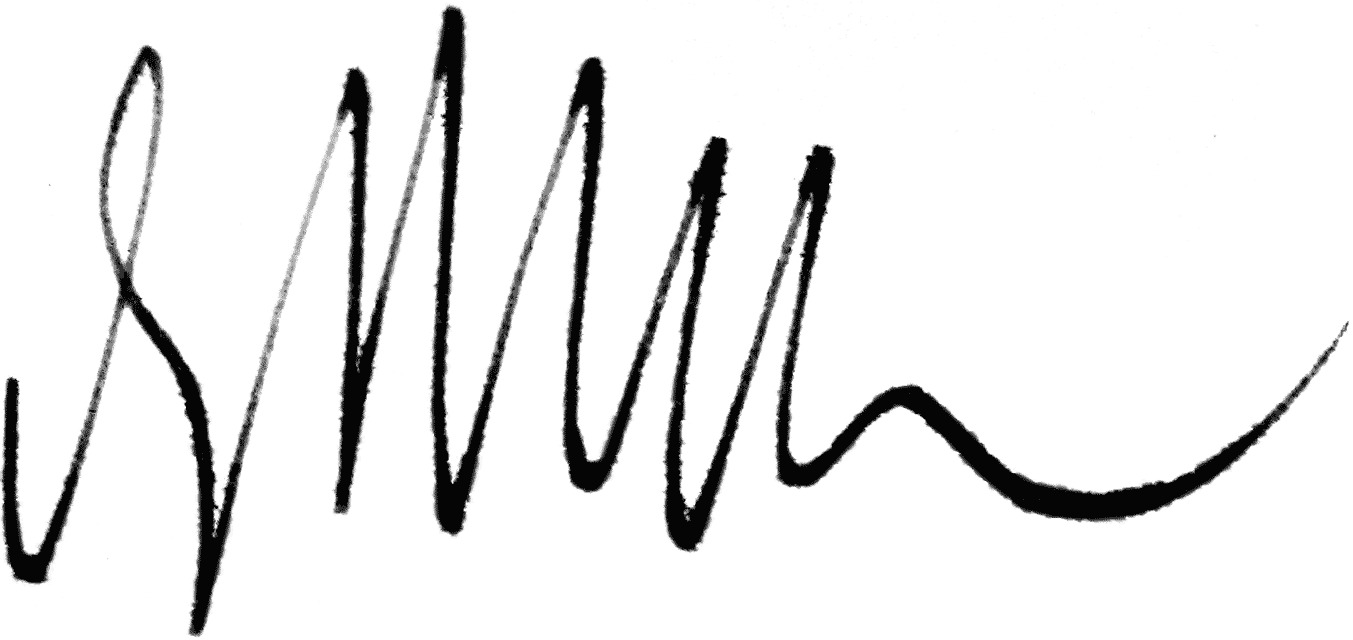
Signature of: iona yakir